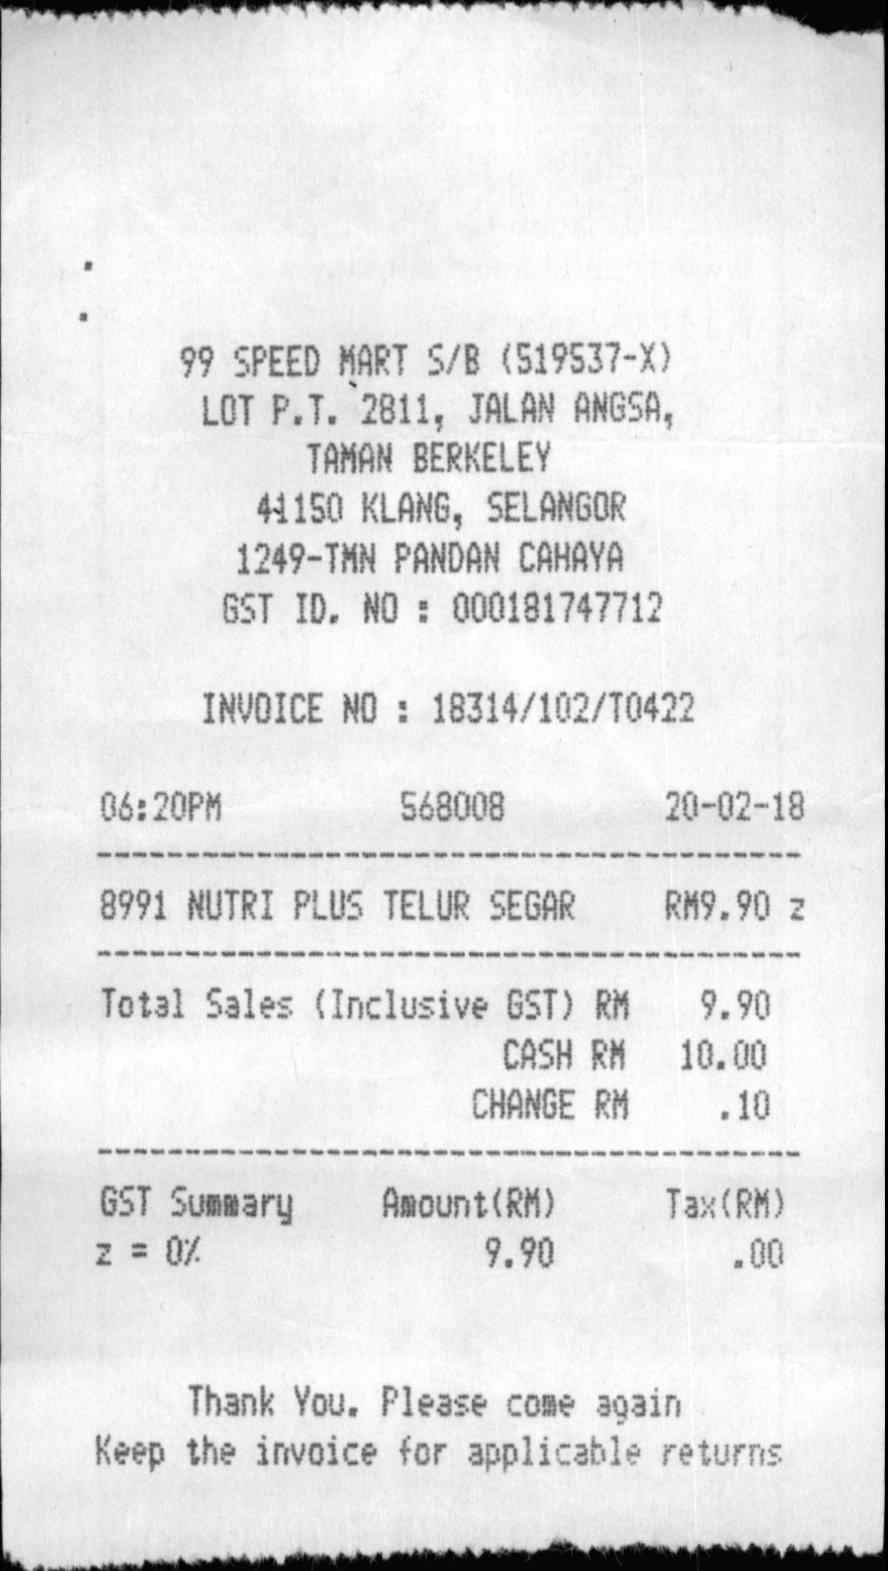
99 SPEED MART S/B (519537-X)
LOT P.T. 2811, JALAN ANGSA,
TAMAN BERKELEY
41150 KLANG, SELANGOR
1249-TMN PANDAN CAHAYA
GST ID. NO : 000181747712
INVOICE NO : 18314/102/T0422
06:20PM
568008
20-02-18
8991 NUTRI PLUS TELUR SEGAR
RM9.90 Z
TOTAL SALES (INCLUSIVE GST) RM
9.90
CASH RM
10.00
CHANGE RM
.10
GST SUMMARY
AMOUNT(RM)
TAX(RM)
Z = 0%
9.90
.00
THANK YOU. PLEASE COME AGAIN
KEEP THE INVOICE FOR APPLICABLE RETURNS